Question: What do the imaging results show?
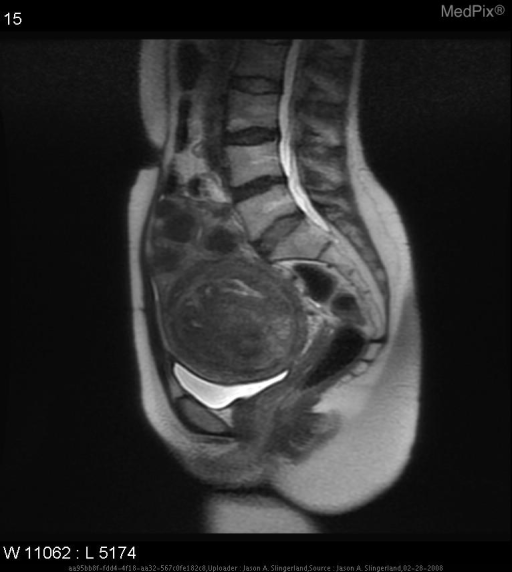
Answer: The imaging shows Numerous areas of discrete low signal intensity in the muscle of the uterus and below the serosa. Uterus is irregularly enlarged. This MRI shows multiple discrete areas of low signal intensity within the uterine muscle and below the uterine serosa.  An irregularly enlarged uterus is also evident..